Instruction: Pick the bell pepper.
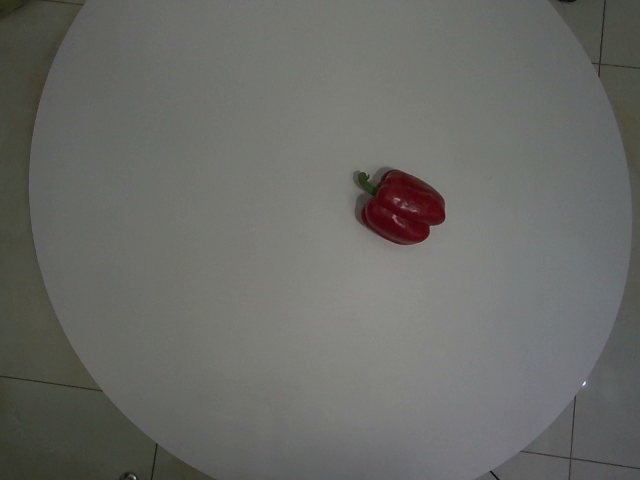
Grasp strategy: vertical